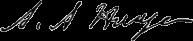
Signature of: archibald alexander hodge